Retrieve the amount in words, amount in figures, name of the payee, date on the cheque, and the bank name from the image.
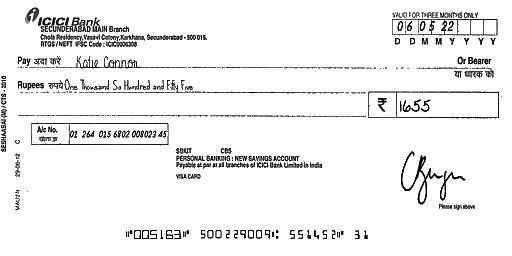
amt_in_words: One Thousand Six Hundred and Fifty Five
amt_in_figures: 1655
payee_name: Katie Connor
bank_name: ICICI Bank
cheque_date: 06/05/22